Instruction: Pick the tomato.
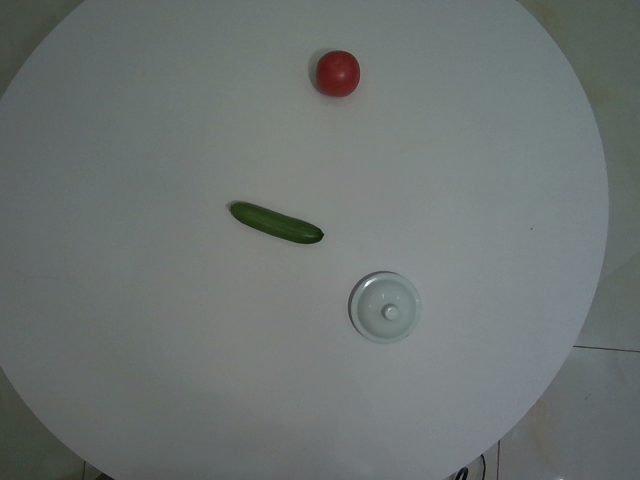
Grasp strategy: vertical